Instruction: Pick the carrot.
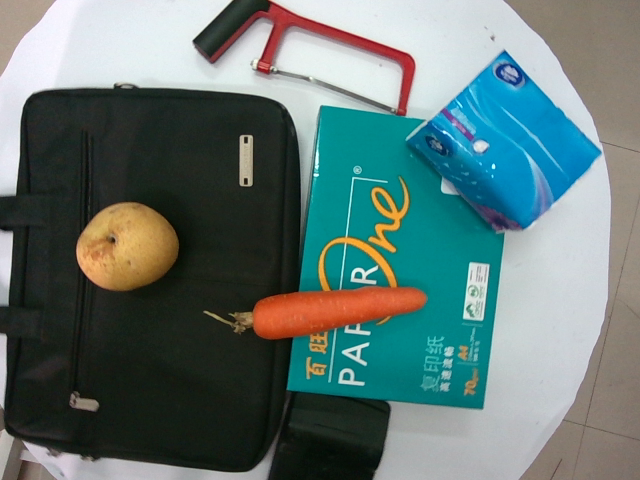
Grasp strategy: vertical